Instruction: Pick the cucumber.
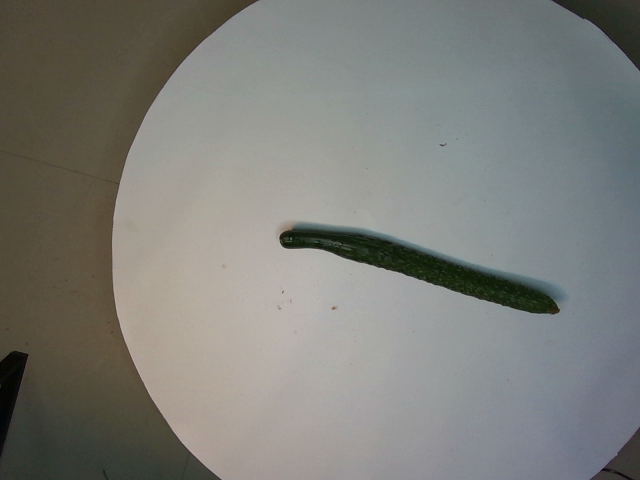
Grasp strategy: vertical